Identify and extract the amount in words, amount in numbers, payee name, cheque date, and bank name from the image.
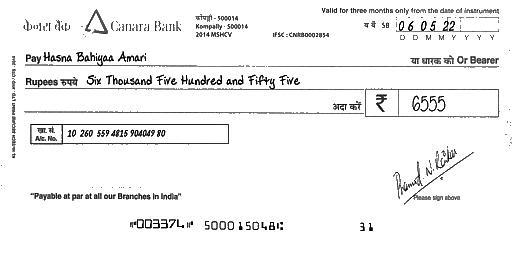
amt_in_words: Six Thousand Five Hundred and Fifty Five
amt_in_figures: 6555
payee_name: Hasna Bahiyaa Amari
bank_name: Canara Bank
cheque_date: 06/05/22